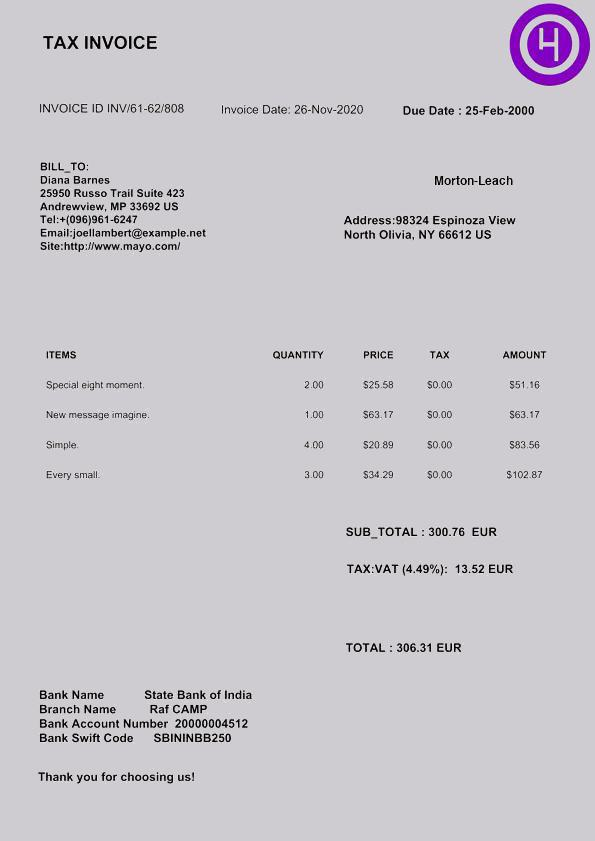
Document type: Invoice